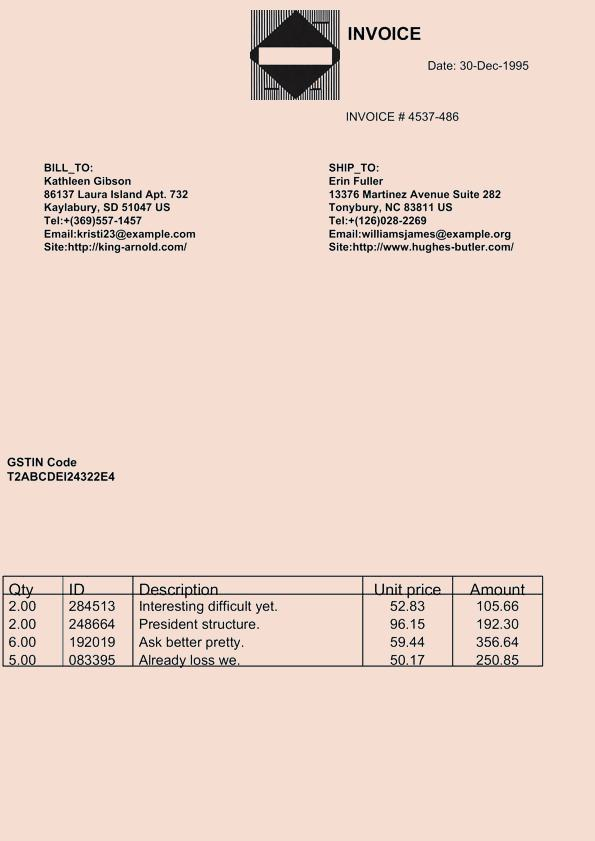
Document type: Invoice